Patient: Male, age 88
An 88-year-old male patient was diagnosed with superficial transitional cell carcinoma of the bladder (T1). He underwent multiple sessions of TURBT followed by weekly intravesical BCG therapy in June 2013. Immediately following his fourth BCG session, he developed fever, rigors, respiratory distress, episodes of syncope and confusion, raised inflammatory markers, and disseminated intravascular coagulation (DIC) shortly after BCG instillation. Brain computerized tomography (CT) scan and Holter monitor were normal. An electroencephalogram (EEG) demonstrated features suggestive of moderate global cerebral dysfunction. Three days later, he developed fever of 39.5  C associated with chills and rigors and received empiric intravenous antibiotics. His course was complicated by gross hematuria. His hemoglobin level (Hb) dropped from 13.8 to 7.6 g/dL. Blood and cerebrospinal fluid (CSF) culture reports were negative; CSF protein level was 0.35 g/L, white blood cell (WBC) count was 1 cell/microL, and glucose was 7.1 mmol/L. The polymerase chain reaction for Mycobacterium tuberculosis in sputum and CSF was also negative. Laboratory examination revealed pancytopenia with WBCs 1.8 x 109 cell/L, Hb 10.3 g/dL, and platelets 39 x 109/L. There was evidence of DIC with elevated prothrombin time 18.7, partial thromboplastin time 47, low fibrinogen 1.1 g/L (normal range 2.0-4.0 g/L), a positive D-dimer test, and serum albumin 28 g/L. Levels of bilirubin, alanine aminotransferase, and alkaline phosphatase (64 micromol/L, 320 IU/L, and 244 IU/L, respectively) were elevated. Lactate dehydrogenase level was high (1128 IU/L), and CA-125 was 88 U/mL. CT scan of the chest and abdomen was reported to show bilateral basal ground glass opacities and air space disease associated with bilateral mild pleural effusion. A ground glass nodule was seen in the (R) upper lobe (Fig. 1). Bone marrow aspirates and trephine biopsy showed multiple small granulomas (Figs. 2 and 3). Liver biopsy, on the other hand, could not be done because of the DIC. Sputum, bone marrow, CSF, and urine smear test results and cultures for mycobacteria were negative.
He received isoniazid 300 mg, rifampicin 600 mg, and ethambutol 1.2 g, together with prednisolone 60 mg once daily. One month following anti-Tuberculosis (TB) treatment, he developed skin rash and eosinophilia. Skin biopsy showed spongiotic and interface dermatitis with few eosinophils consistent with drug eruption. Treatment of TB was adjusted. He continued to improve gradually with defervescence and normalization of his blood counts. His DIC was reversed, and C-reactive protein dropped from 98 mg/L to 8 mg/L. CA-125 decreased from 88 to 16 U/L. His latest blood tests showed Hb 12.9 g/dL, WBC 9 x 109 cell/L, platelets 364 x 109/L, alanine aminotransferase 13 IU/L, alkaline phosphatase 72 IU/L, and albumin 39 g/L. The patient was doing well at the time of preparation of this manuscript.
Keywords: bladder carcinoma, disseminated bcg disease, intravesical bcg
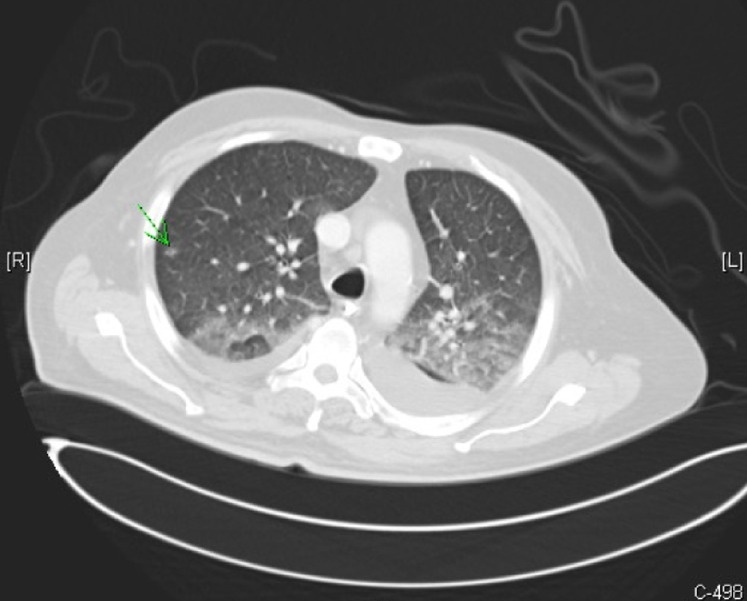
Image caption: CT scan of chest showing bilateral ground glass and air space opacities and a ground glass nodule seen in the right upper lobe.